Extract the amount written in words, the amount in digits, the name of the payee, the date on the cheque, and the bank's name from the image.
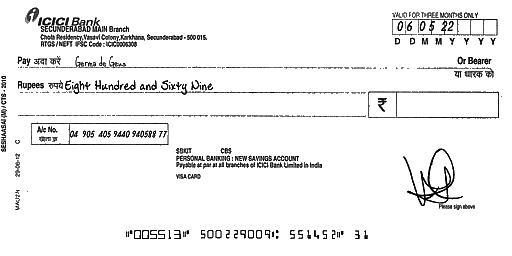
amt_in_words: Eight Hundred and Sixty Nine
amt_in_figures:
payee_name: Germa de Geus
bank_name: ICICI Bank
cheque_date: 06/05/22